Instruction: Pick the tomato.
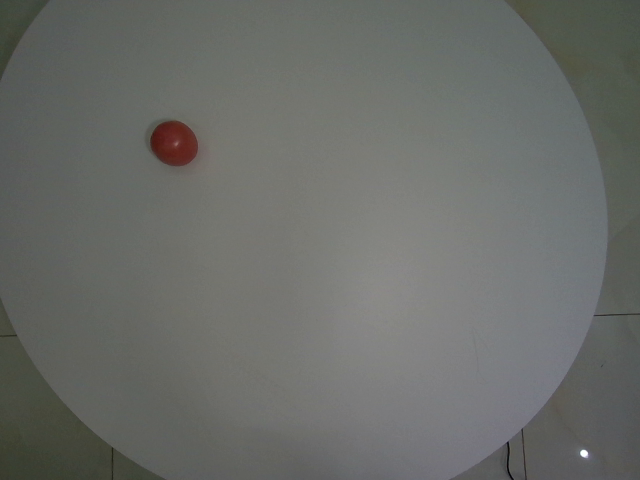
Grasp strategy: vertical